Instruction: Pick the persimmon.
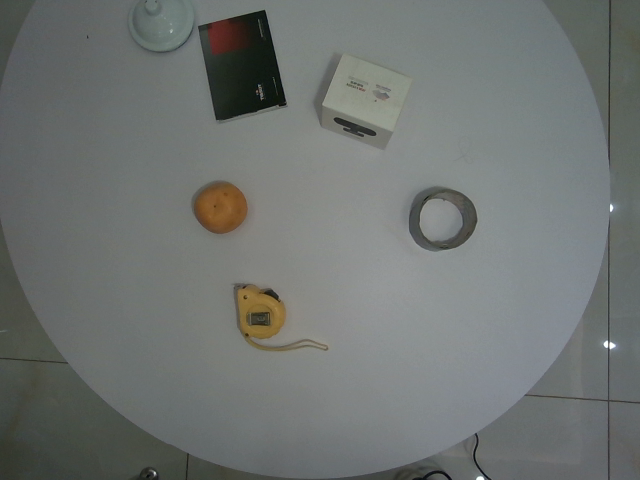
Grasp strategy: vertical